Question: What is the main concern?
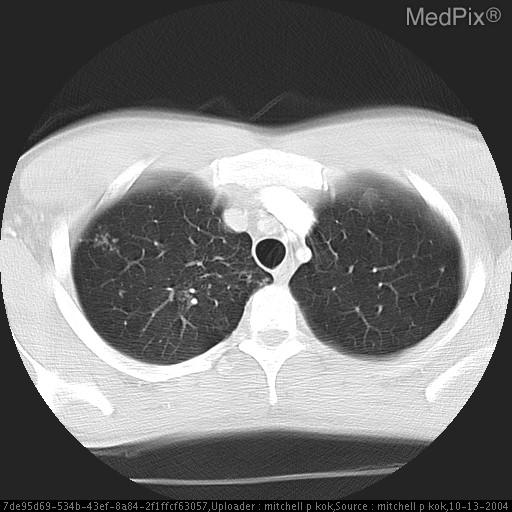
Answer: The findings suggest strandy right apical scarring and tree-in-bud opacity with minimal cystic change. Tree-in-bud opacity within superior segment of right upper lobe. No pleural effusions and no significant lymphadenopathy. Right apical scarring with some cystic change and tree-in-bud opacity peripherally.

More caudal images reveal similar opacity within the periphery of the right lower lobe superior segment.. The patient might have a history of shortness of breath.